Identify and extract the amount in words, amount in numbers, payee name, cheque date, and bank name from the image.
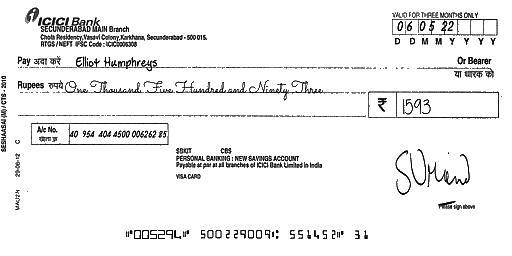
amt_in_words: One Thousand Five Hundred and Ninety Three
amt_in_figures: 1593
payee_name: Elliot Humphreys
bank_name: ICICI Bank
cheque_date: 06/05/22